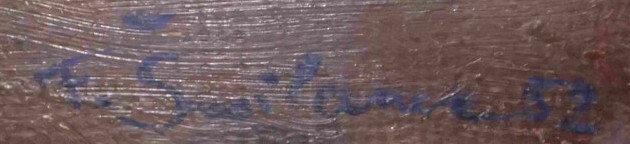
Signature of: františek šmilauer